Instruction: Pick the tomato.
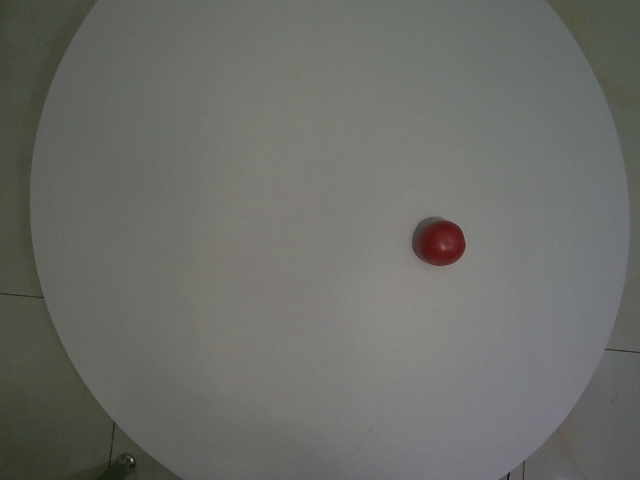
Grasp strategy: vertical